Question: What type of tax is indicated in the document, personal property or real estate?
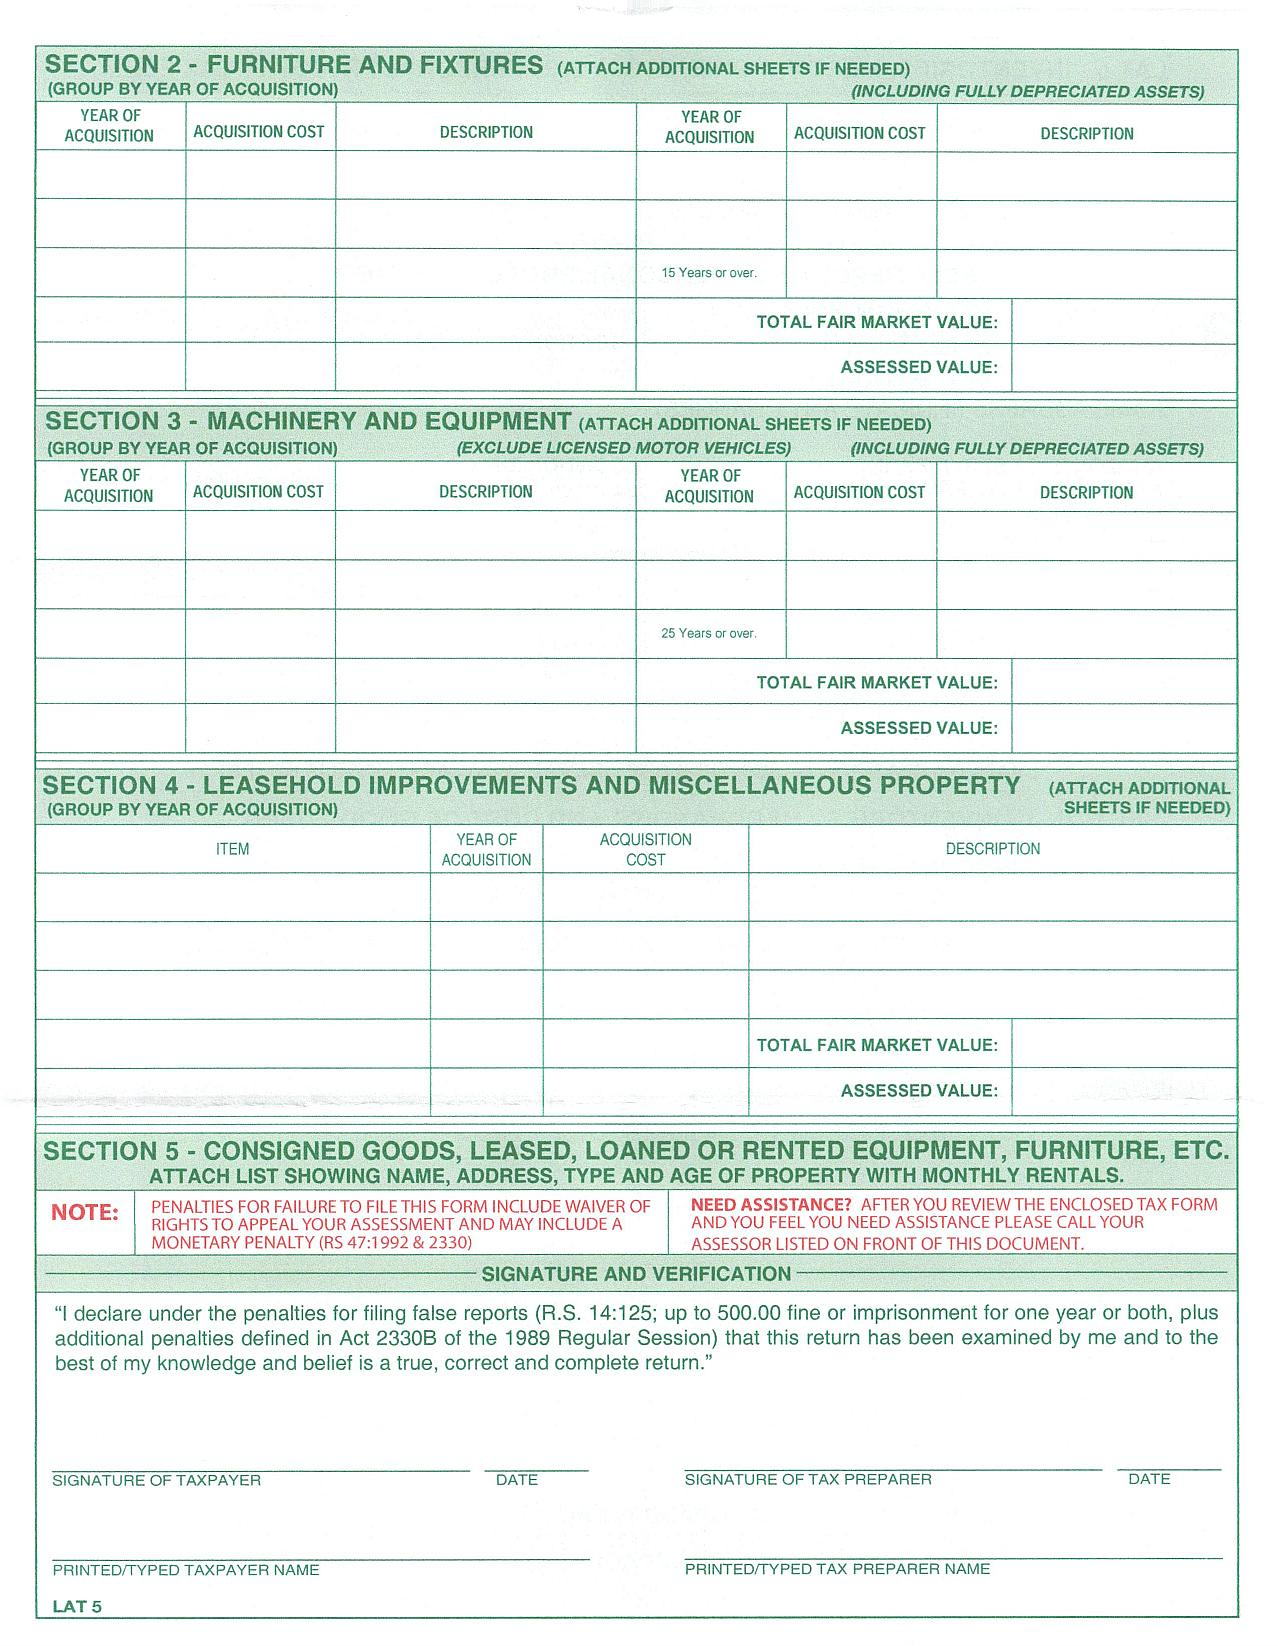
Answer: "Personal Property Tax"